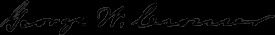
Signature of: george w cromer